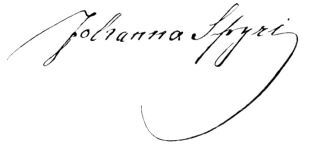
Signature of: johanna spyri